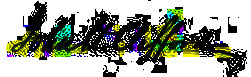
Signature of: john h clifford